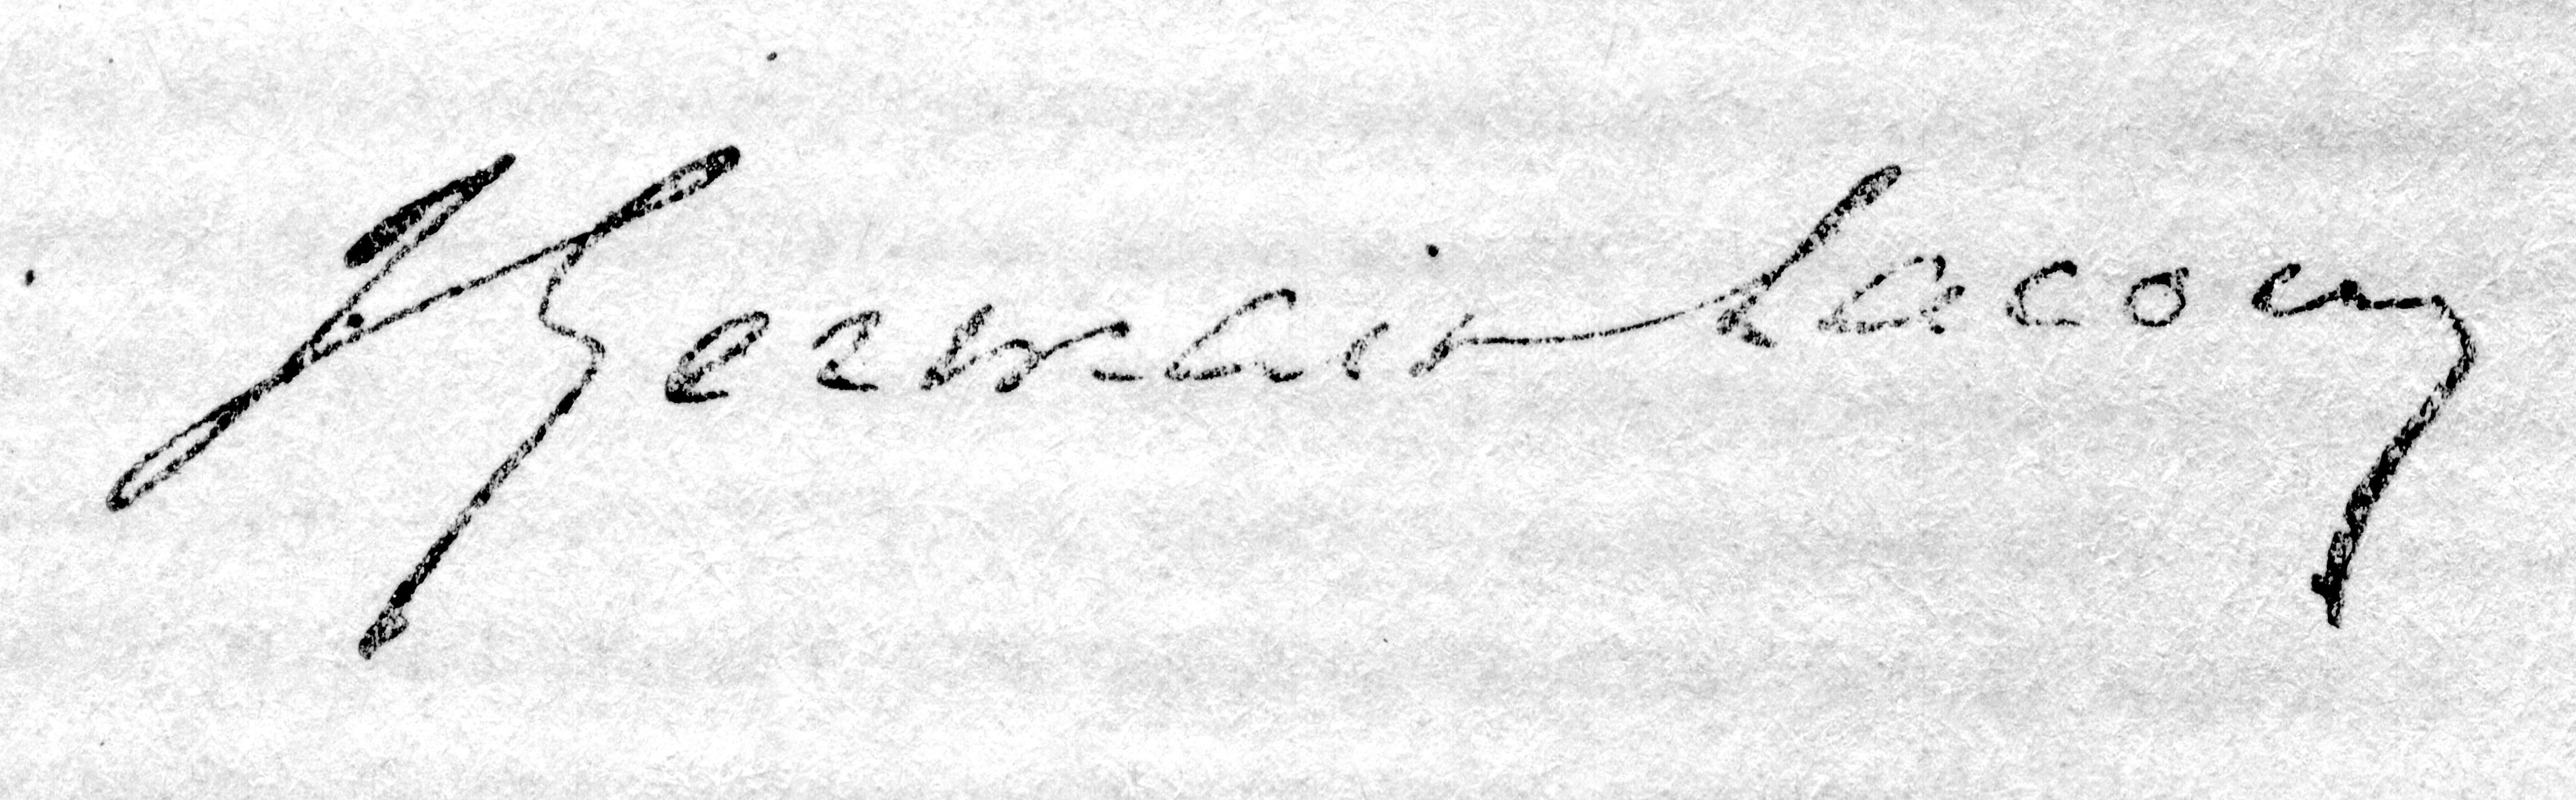
Signature of: alphonse germain lacour